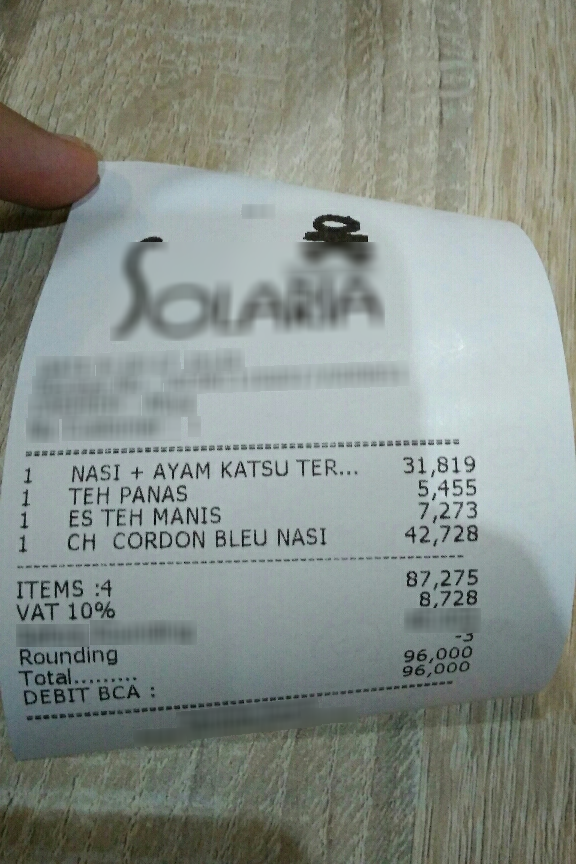
Number of items: 4
Subtotal: 87,275
Tax: 8,728
Other charges: -3
Total: 96,000
OCR text regions:
text: 96,000
text: Total.
text: 96,000
text: DEBIT BCA:
text: ITEMS :4
text: 87,275
text: VAT
text: 10%
text: 8,728
text: -3
text: Rounding
text: 1
text: NASI
text: +
text: AYAM
text: KATSU
text: TER...
text: 31,819
text: 1
text: TEH
text: PANAS
text: 5,455
text: 1
text: ES
text: TEH
text: MANIS
text: 7,273
text: 1
text: CH
text: CORDON
text: BLEU
text: NASI
text: 42,728